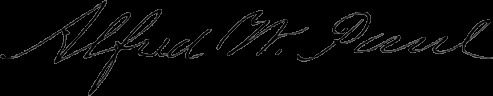
Signature of: alfred w paul